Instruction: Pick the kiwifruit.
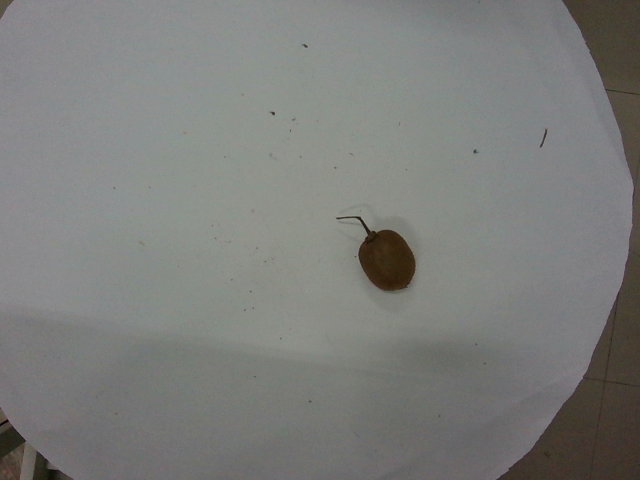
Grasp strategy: vertical